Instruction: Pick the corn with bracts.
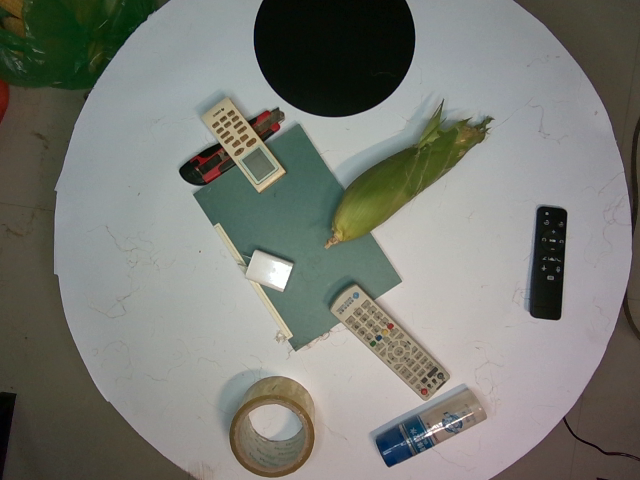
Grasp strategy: vertical